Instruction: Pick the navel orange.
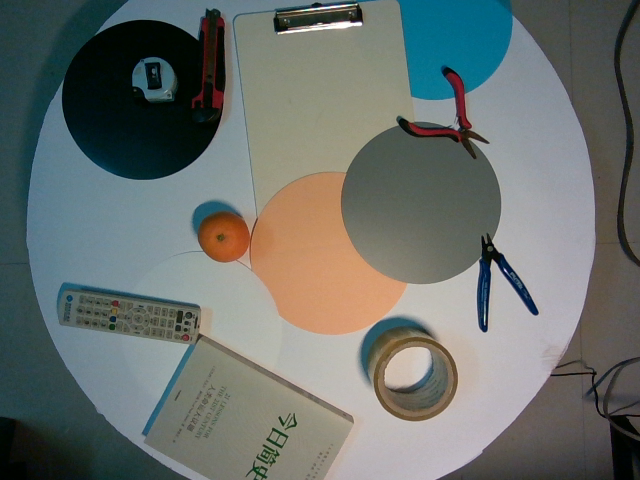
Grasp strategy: vertical